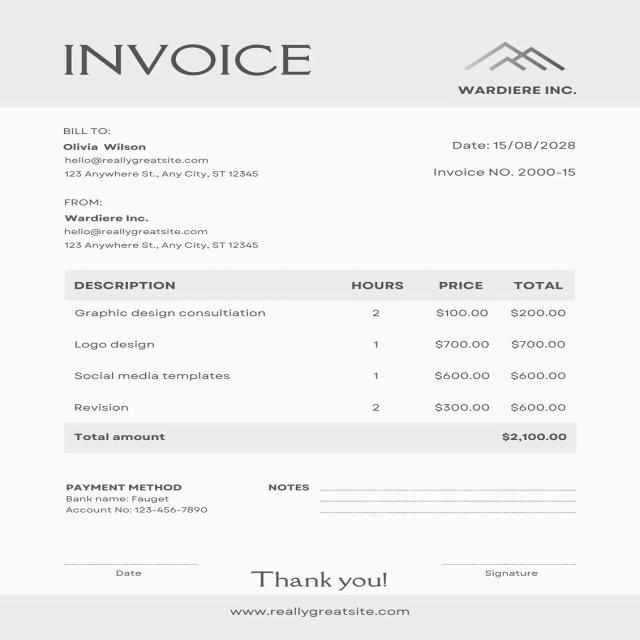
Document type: Invoice